Question: What could the diagnosis suggest?
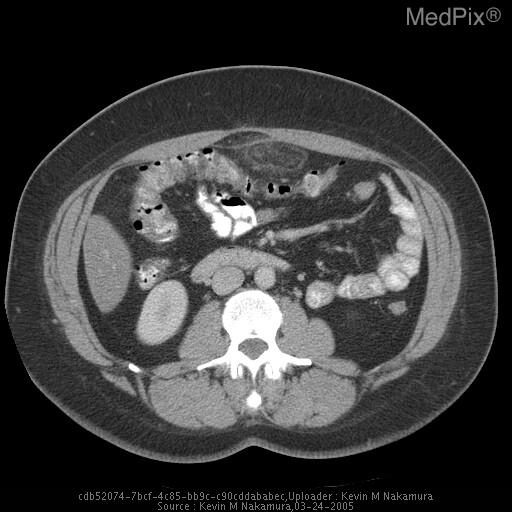
Answer: The possible diagnosis includes Omental infarct
Epiploic appendagitis
Diverticulitis.